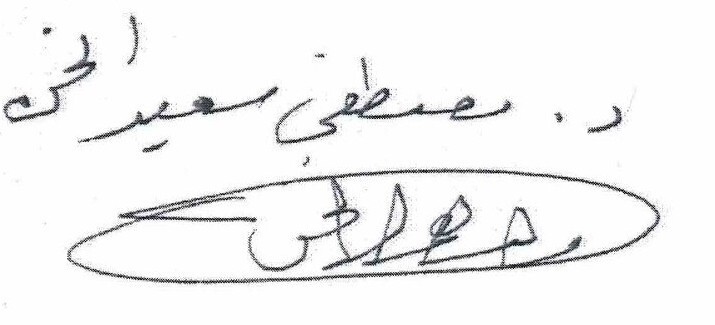
Signature of: muṣṭafá saʻīd al khinn